Question: In what way does the history help explain the case?
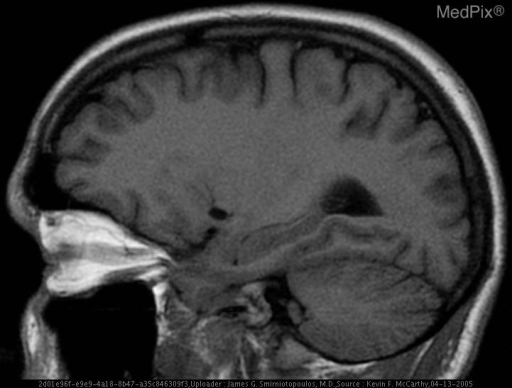
Answer: The patient's history of Headache. is key in understanding the case.